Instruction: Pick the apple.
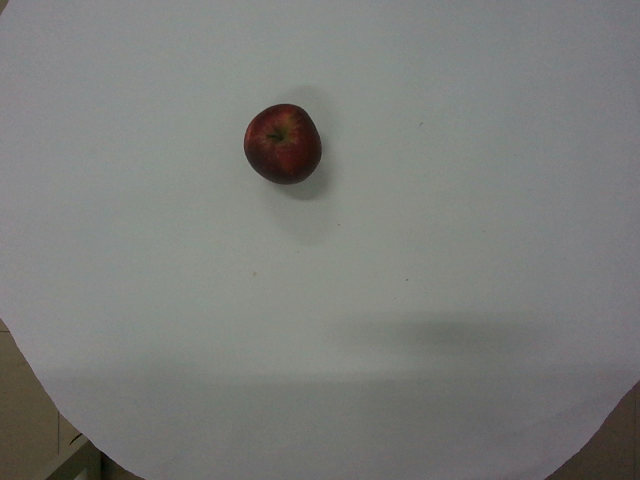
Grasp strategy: vertical